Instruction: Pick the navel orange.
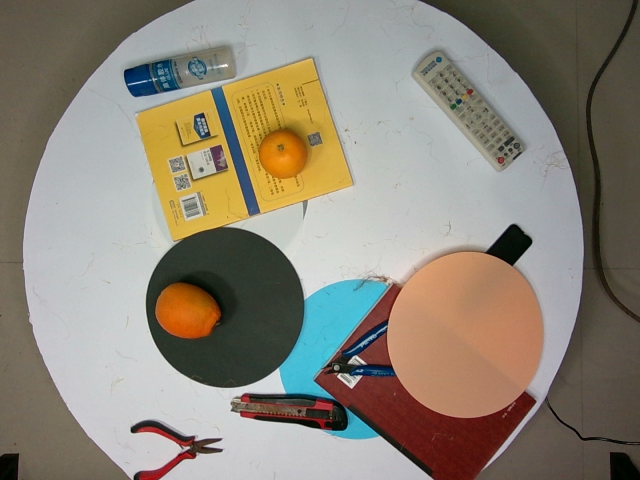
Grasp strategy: vertical